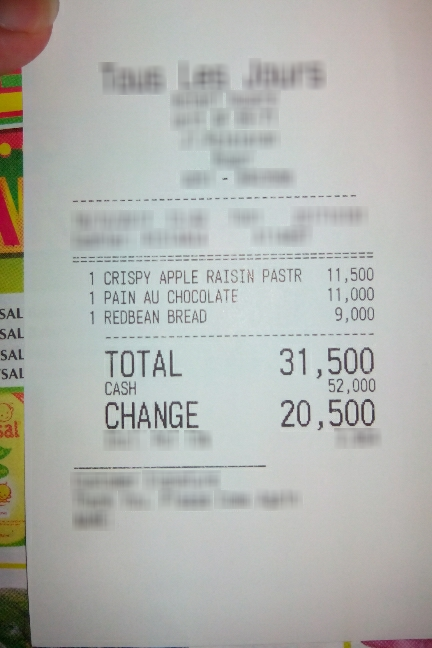
Receipt information:
total: 31,500
line_items: item_name: CRISPY APPLE RAISIN PASTR
item_value: 11,500
item_quantity: 1
item_name: PAIN AU CHOCOLATE
item_value: 11,000
item_quantity: 1
item_name: REDBEAN BREAD
item_value: 9,000
item_quantity: 1